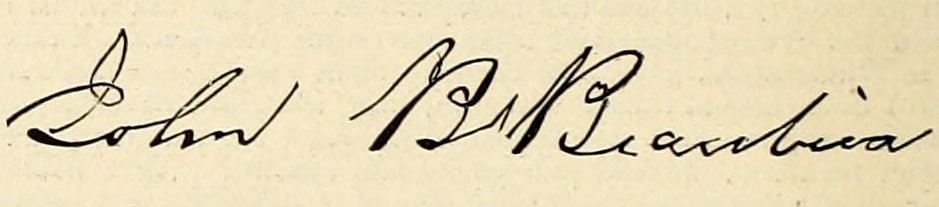
Signature of: jean baptiste beaubien